Question: What appears to be the issue?
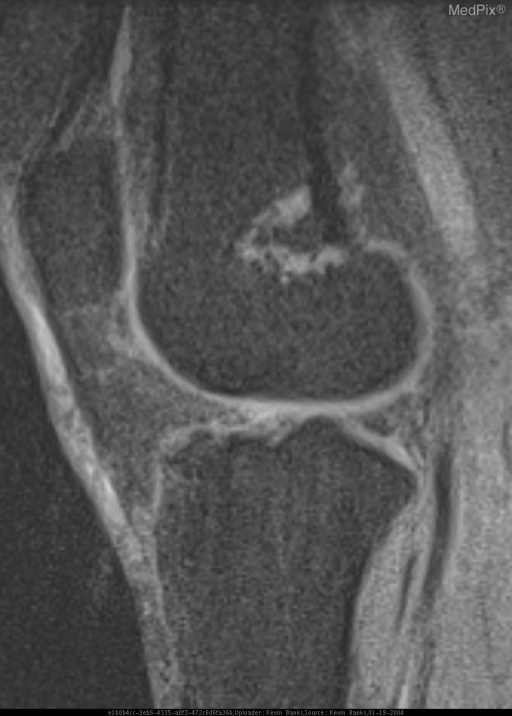
Answer: The findings suggest CR, CT, and MR demonstrate a well-defined lytic lesion in the distal femur with mixed fluid and fat attenuation and scattered calcification.. MR of the femur reveals that the lesion demonstrates a mixed pattern of high and intermediate signal intensity on T1WI. On T2WI with fat-suppression, the areas of intermediate signal become hyperintense while the areas of high signal suppress. A rim of hypointense signal surrounds the entire lesion as well as being scattered throughout the central portion. These areas remain hypointense on all sequences. Axial T1WI with fat suppression post gadolinium administration shows no enhancement.. The patient might have a history of A 45-year-old female with no significant past medical history presented to the emergency department with a painful knee following a fall from standing height..